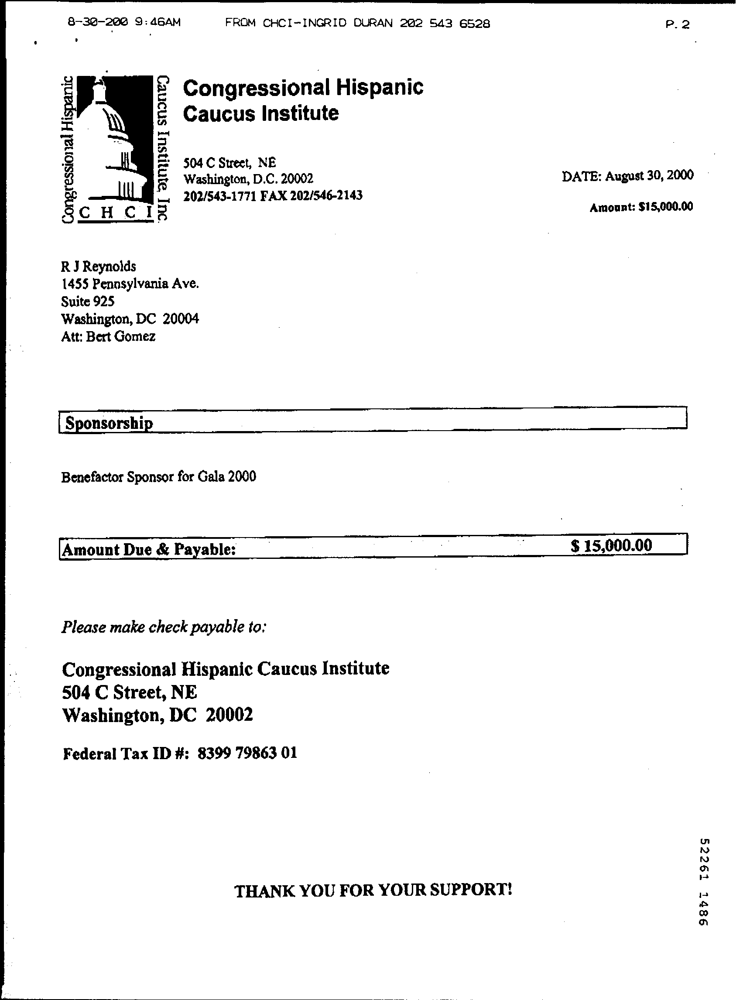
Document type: Invoice